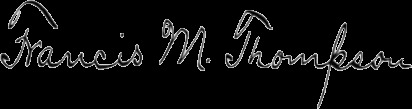
Signature of: francis m thompson